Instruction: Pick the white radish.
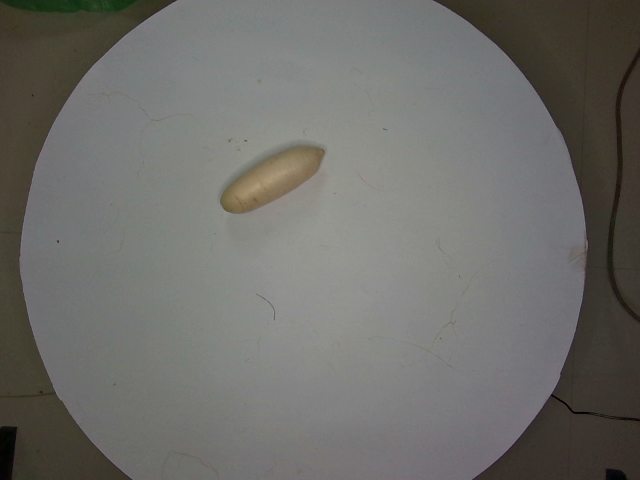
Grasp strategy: vertical